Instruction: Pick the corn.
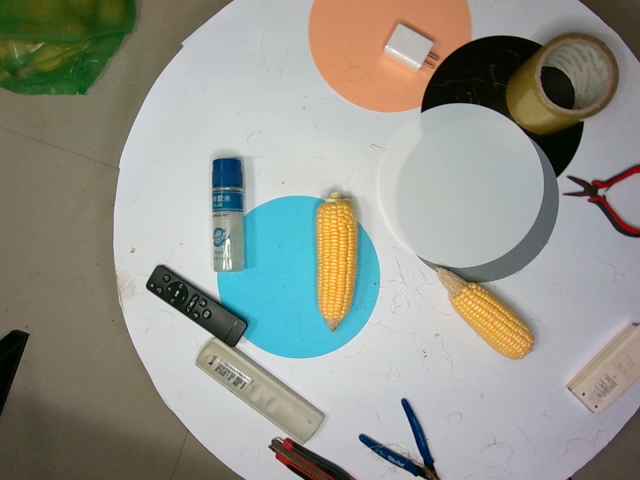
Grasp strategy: vertical